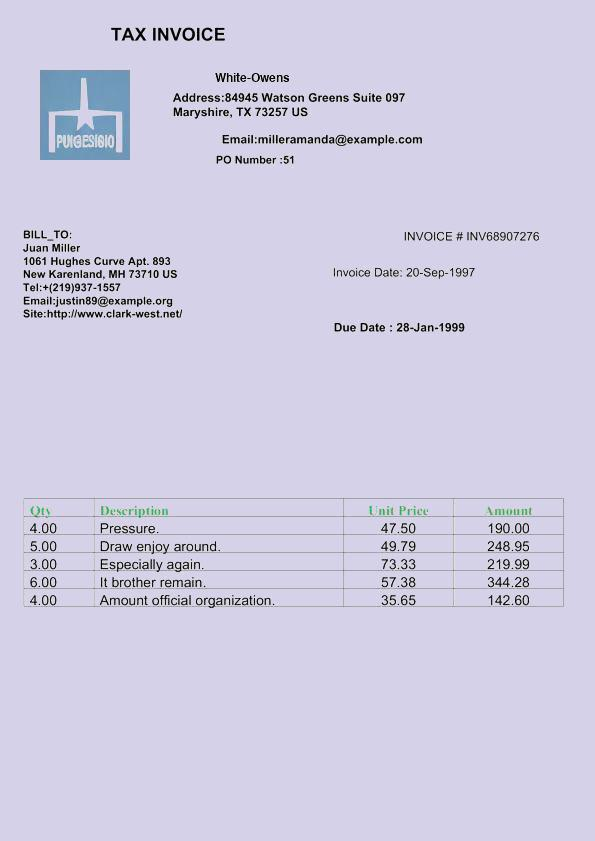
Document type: Invoice